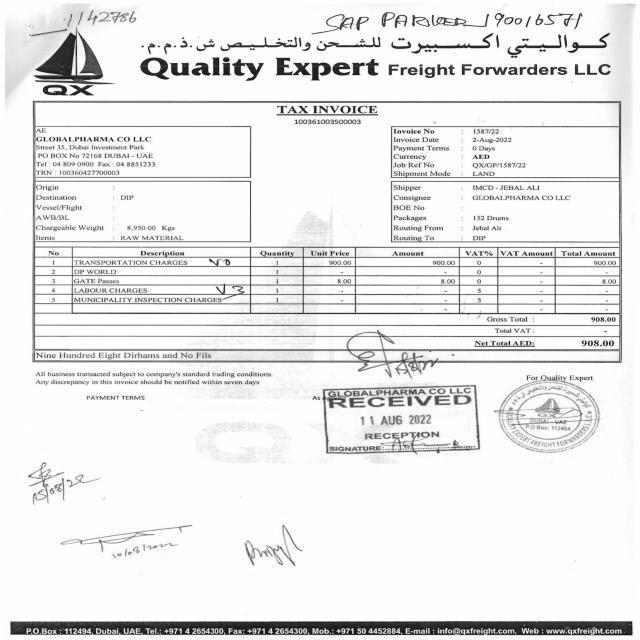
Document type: Invoice